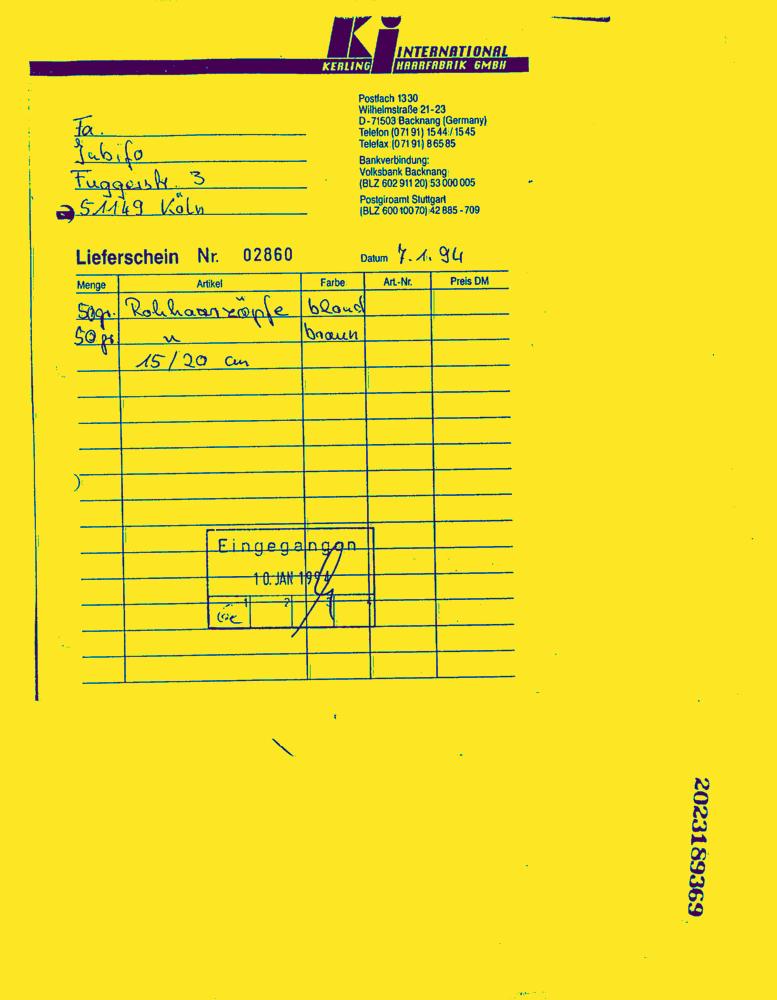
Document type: Invoice-Doc